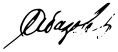
Signature of: slavcho abazov